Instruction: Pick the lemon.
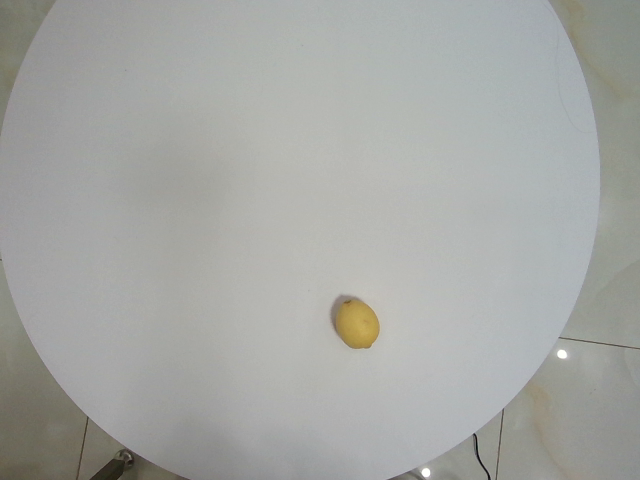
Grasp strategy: vertical